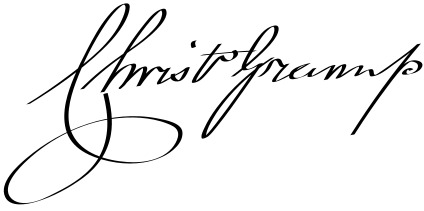
Signature of: christopher greenup